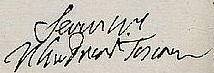
Signature of: gian gastone de medici